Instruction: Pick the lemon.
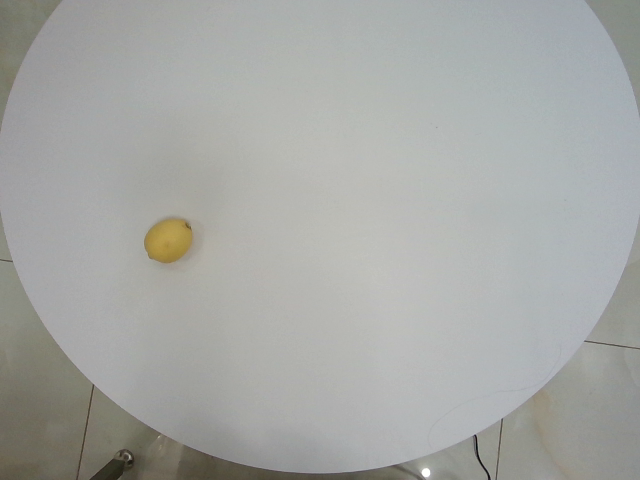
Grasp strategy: vertical